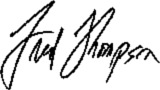
Signature of: fred thompson